Question: In what way does the history help explain the case?
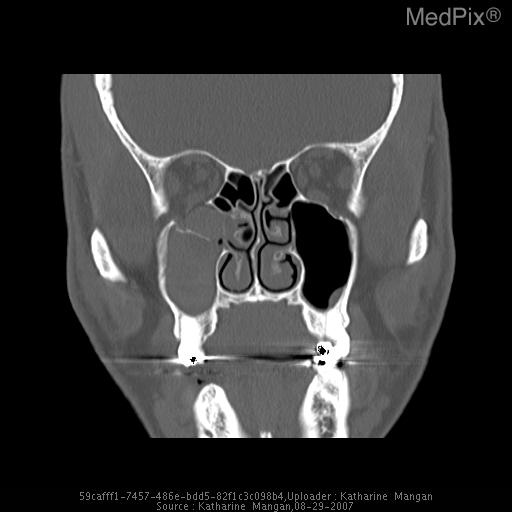
Answer: The patient's history of 51 y/o male with trauma to face. is key in understanding the case.